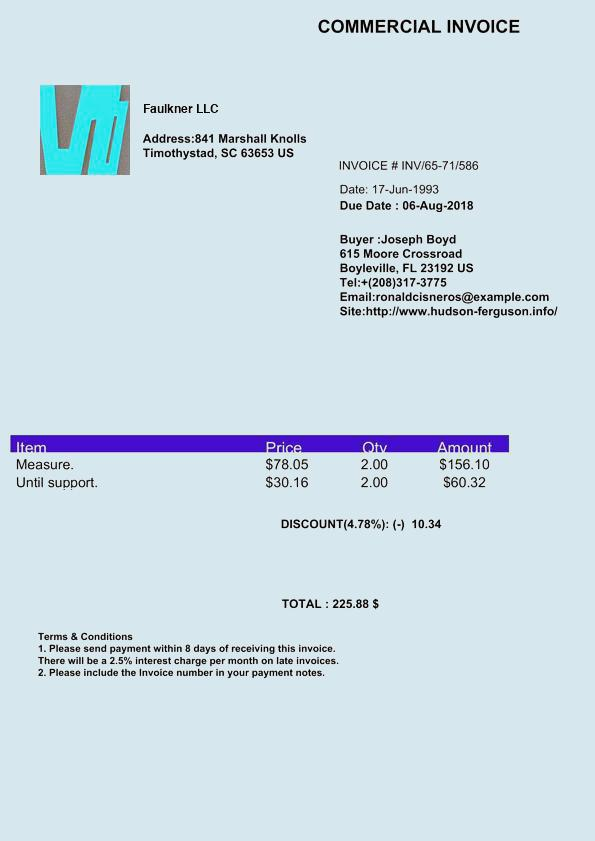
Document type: Invoice